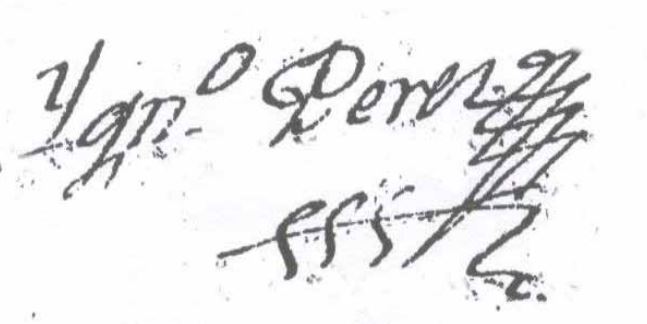
Signature of: ignacio pérez álvarez